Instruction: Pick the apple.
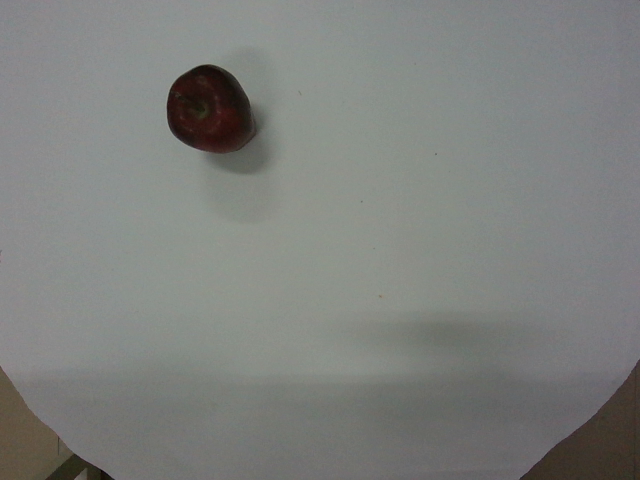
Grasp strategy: vertical